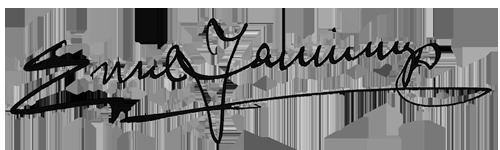
Signature of: emil jannings